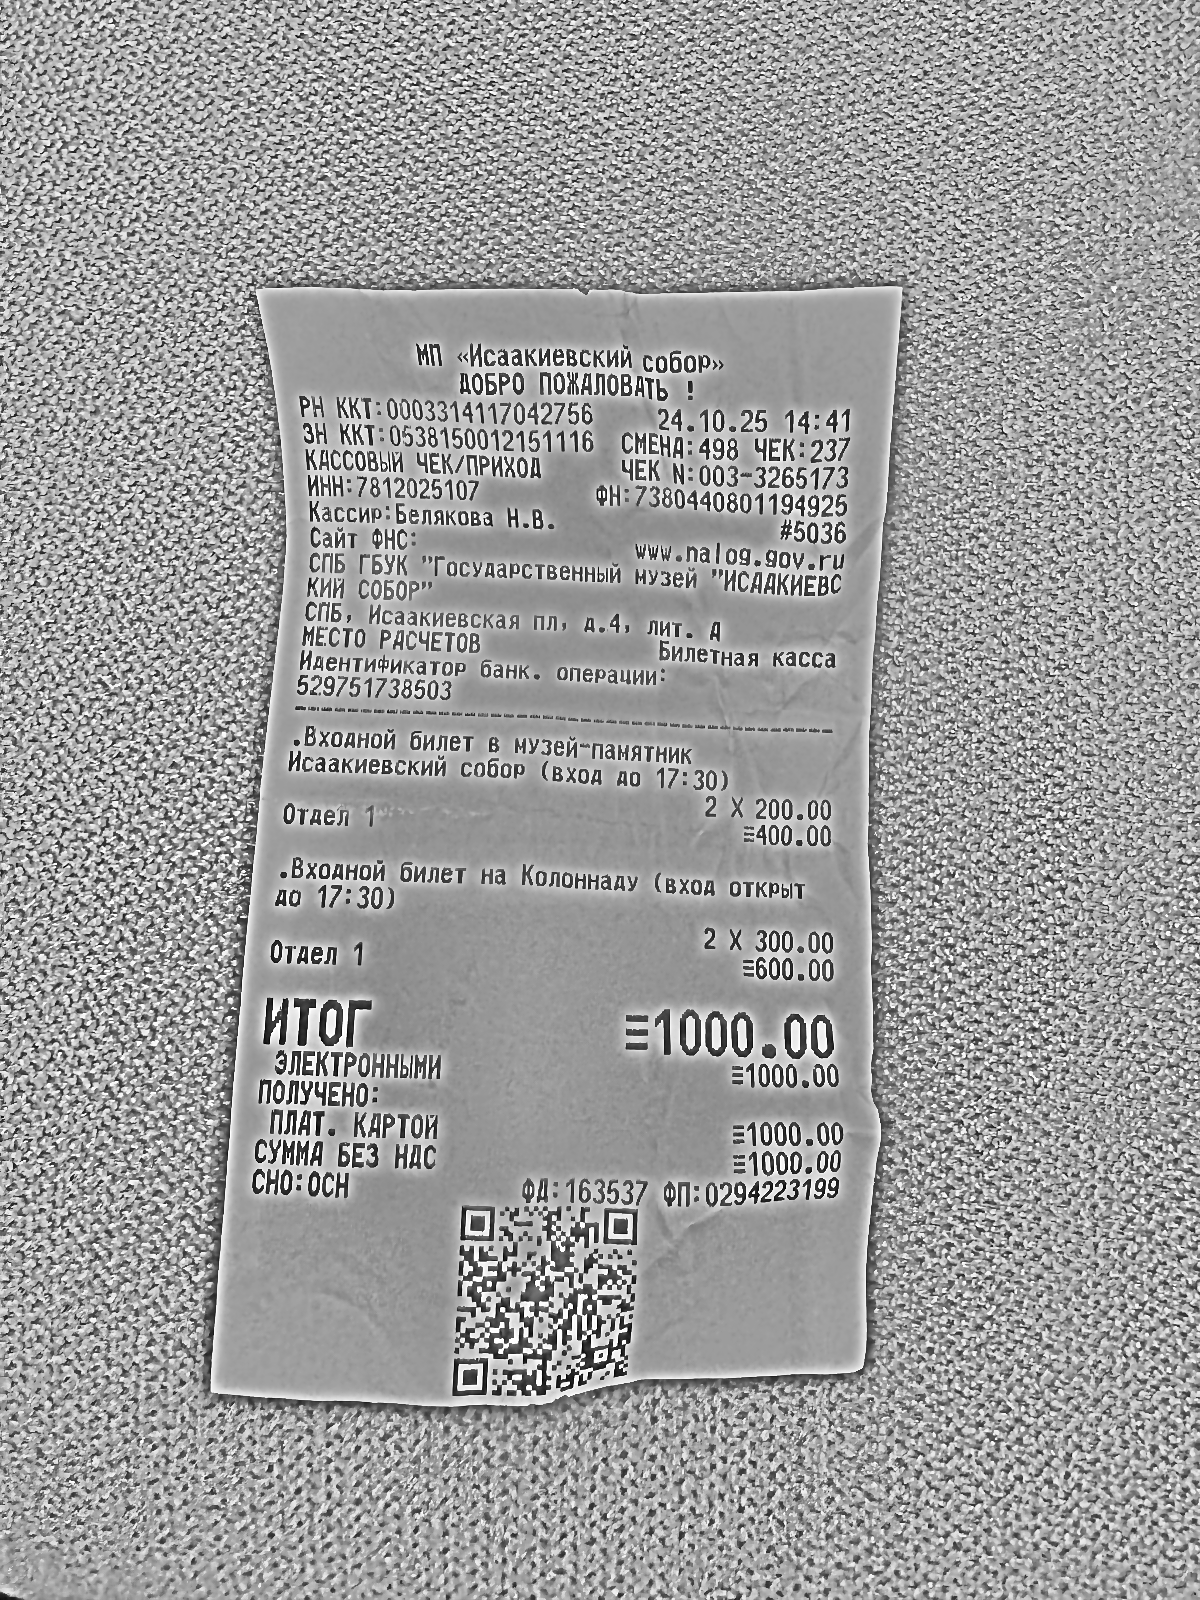
Продавец: СПБ ГБУК "Государственный музей "ИСААКИЕВСКИЙ СОБОР"
ИНН: 7812025107
Дата: 24.10.25
Товары: .Входной билет в музей-памятник Исаакиевский собор (вход до 17:30); .Входной билет на Колоннаду (вход открыт до 17:30)
Количество: 2; 2
Цена: 200.00; 300.00
Сумма: 400.00; 600.00
Итого: 1000.00